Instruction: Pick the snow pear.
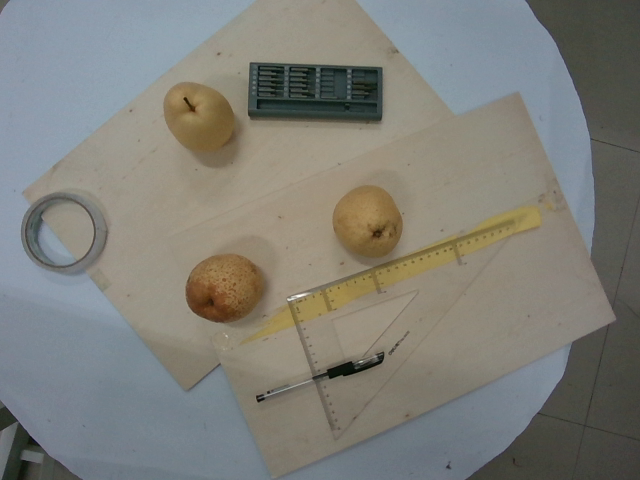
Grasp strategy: vertical